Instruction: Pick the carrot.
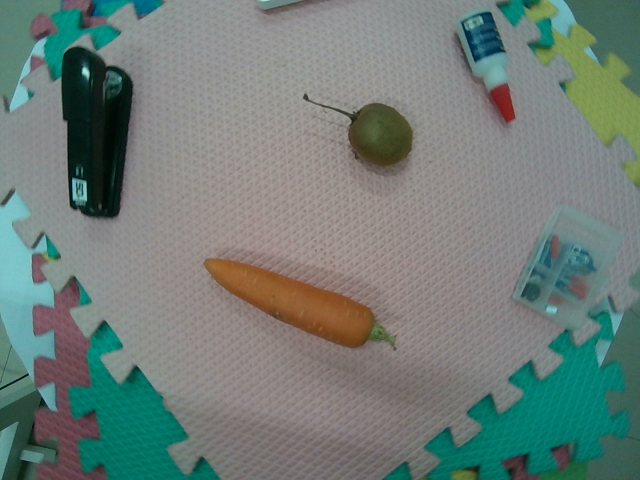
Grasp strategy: vertical